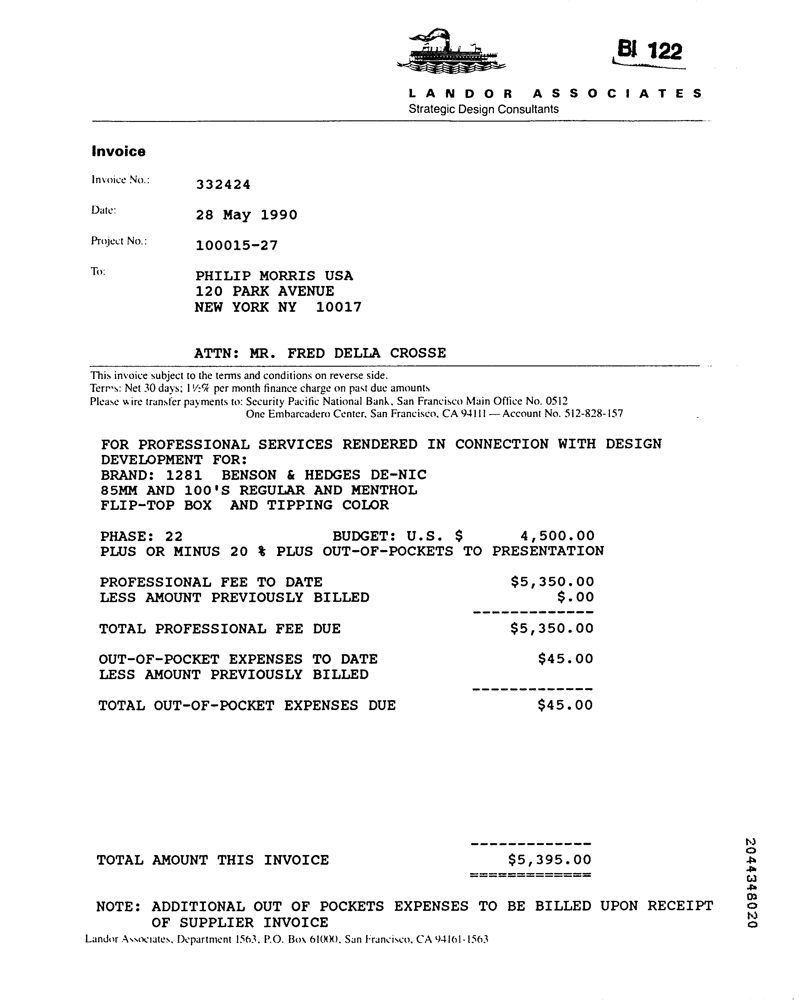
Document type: Invoice